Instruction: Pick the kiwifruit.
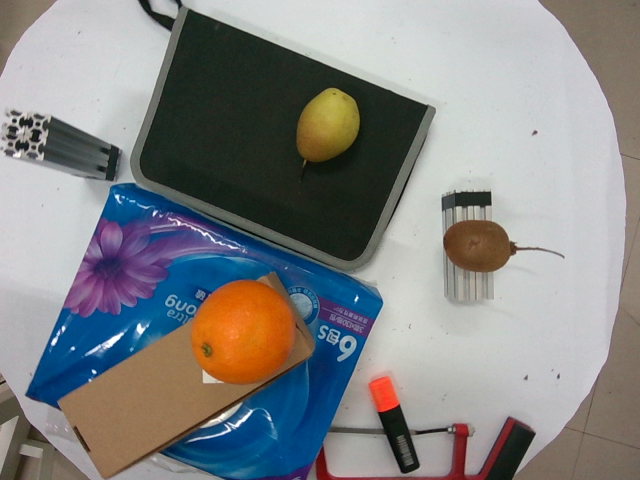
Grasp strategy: vertical